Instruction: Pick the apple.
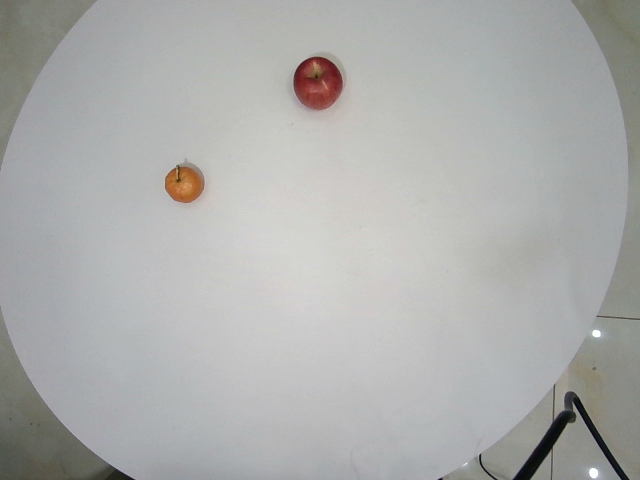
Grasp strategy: vertical